Question: What is the main concern?
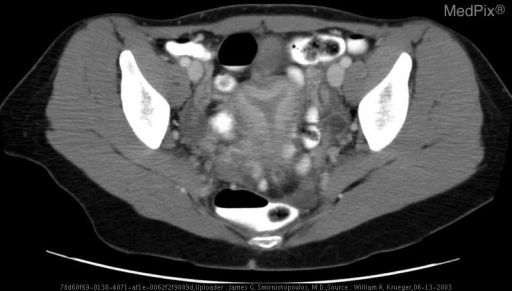
Answer: The findings suggest Endometrial fluid, with fluid pattern suggestive of an arcuate uterus, or less likely, partial bicornuate uterus.  Small amount of free fluid in the pelvis.  Prominent ovaries, with numerous enlarged follicles.. Image 2 shows a coronal view of the uterus with smooth indentation of the inner fundal endometrial wall. There is a convex rim of lower attenuation myometrium along the fundus.. The patient might have a history of 28 year old woman with right lower quadrant abdominal pain..